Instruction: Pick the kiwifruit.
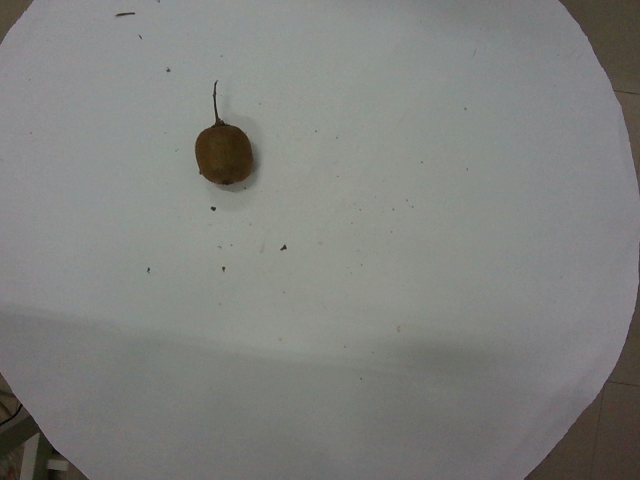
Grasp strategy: vertical